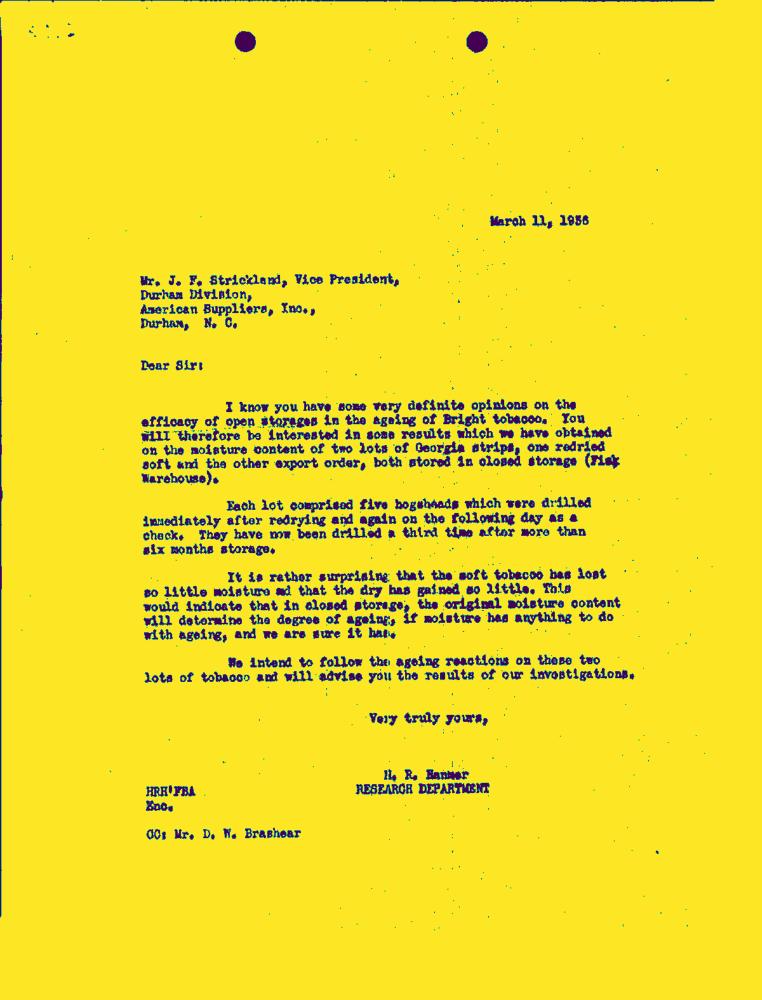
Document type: Letter-Doc